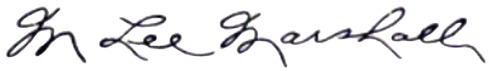
Signature of: m lee marshall